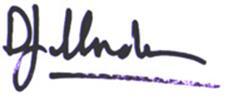
Signature of: david clendon